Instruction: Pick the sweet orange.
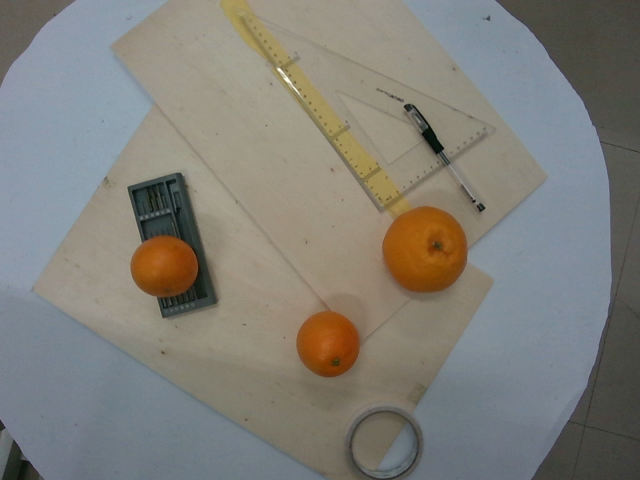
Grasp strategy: vertical